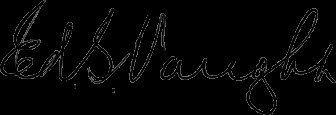
Signature of: edgar sullins vaught